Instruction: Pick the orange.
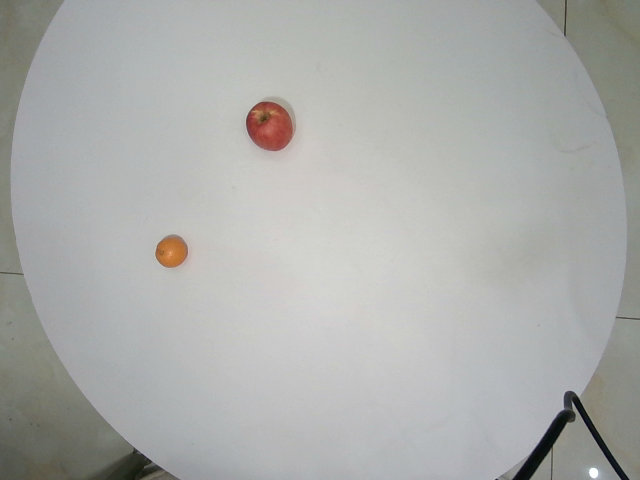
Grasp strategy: vertical